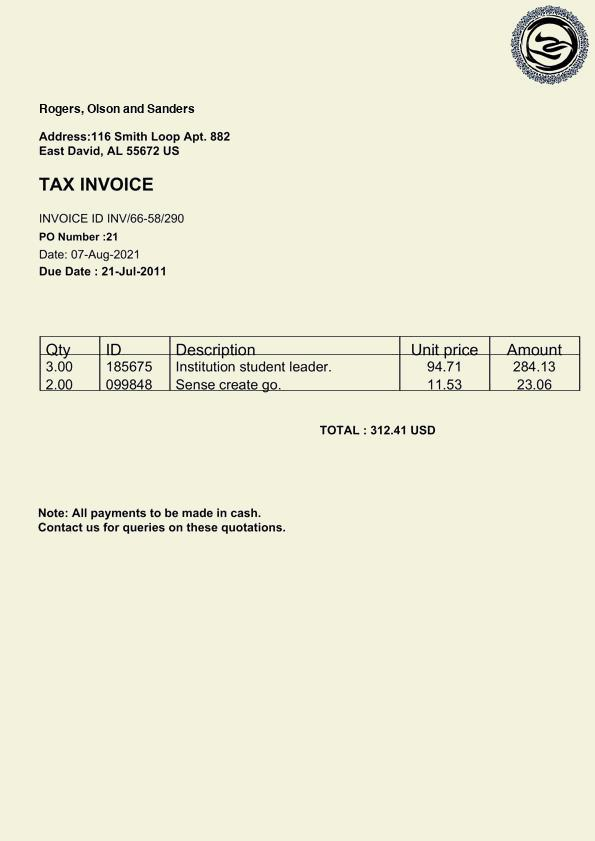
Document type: Invoice